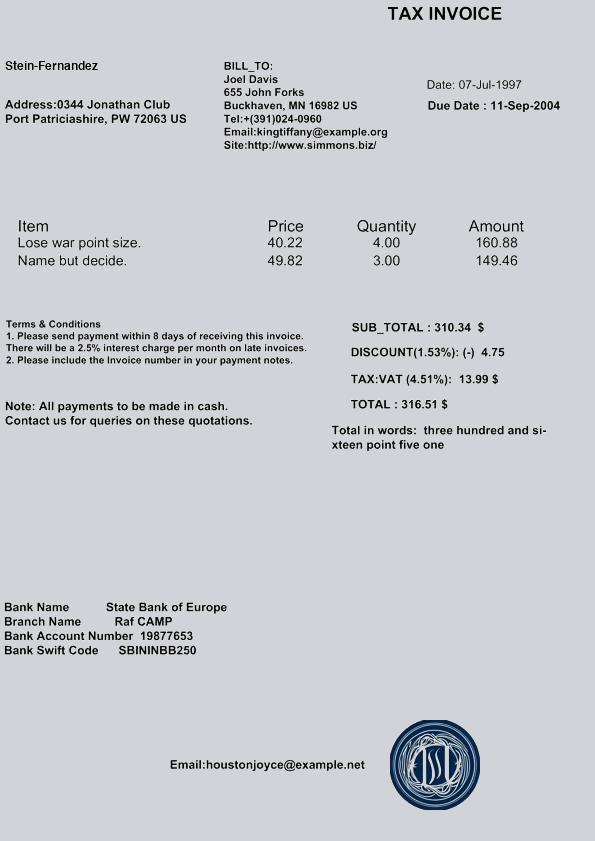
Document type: Invoice